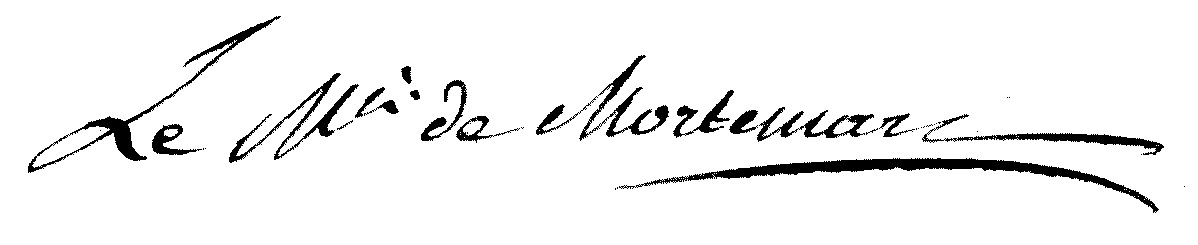
Signature of: victurnien bonaventure de rochechouart de mortemart